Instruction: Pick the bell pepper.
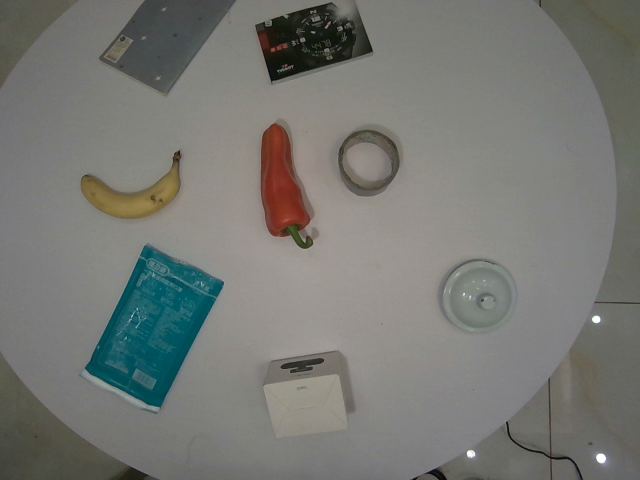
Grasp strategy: vertical